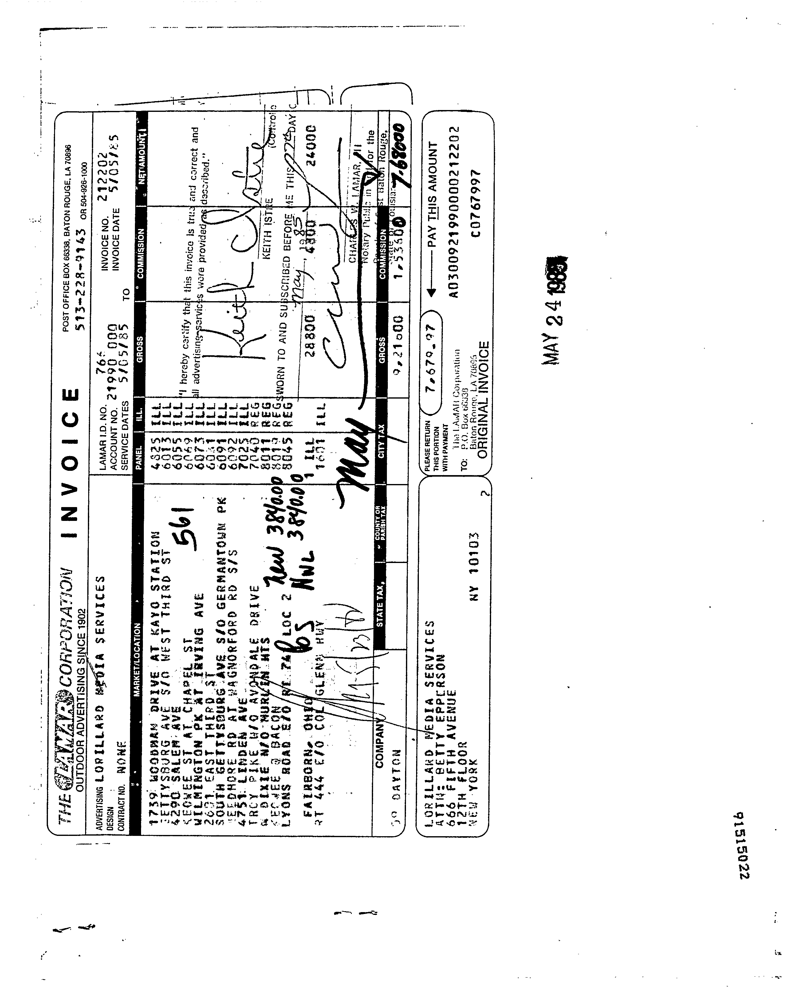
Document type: Invoice